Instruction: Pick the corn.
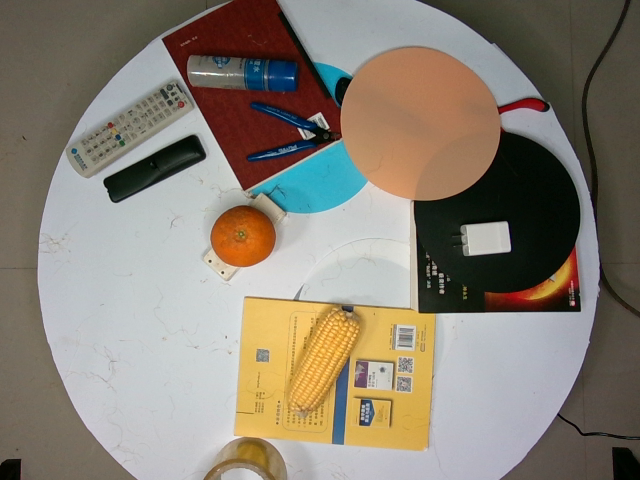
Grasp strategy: vertical